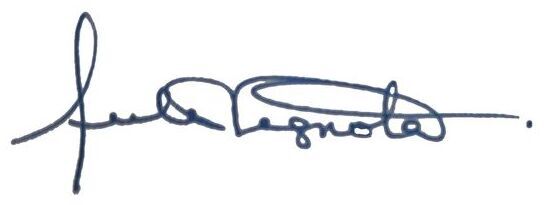
Signature of: julie vignola